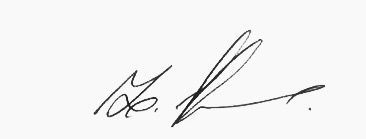
Signature of: yulia tymoshenko